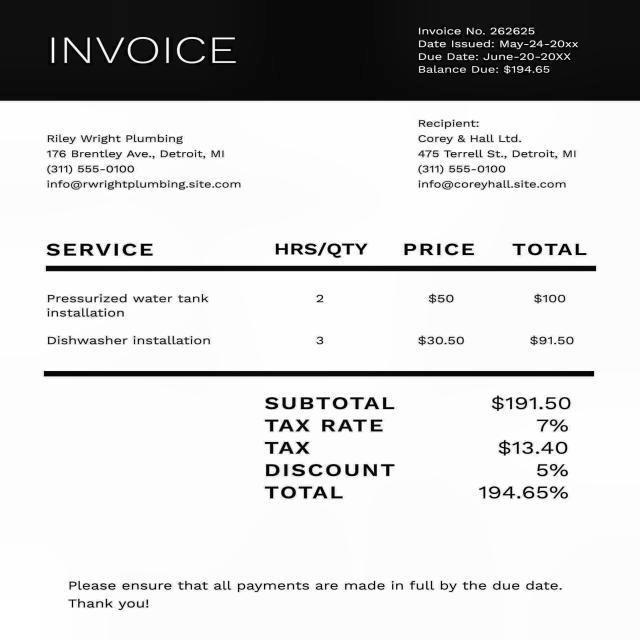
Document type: Invoice